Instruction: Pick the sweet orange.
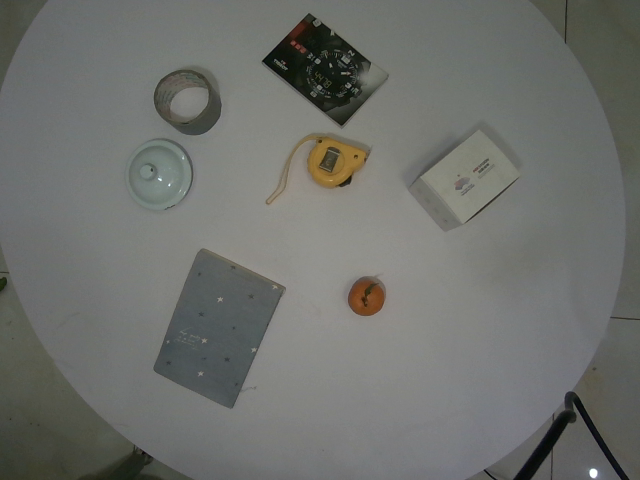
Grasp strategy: vertical